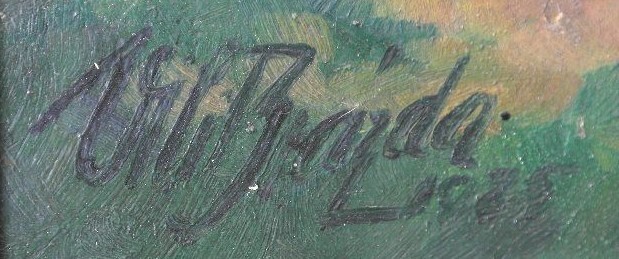
Signature of: vilém brázda